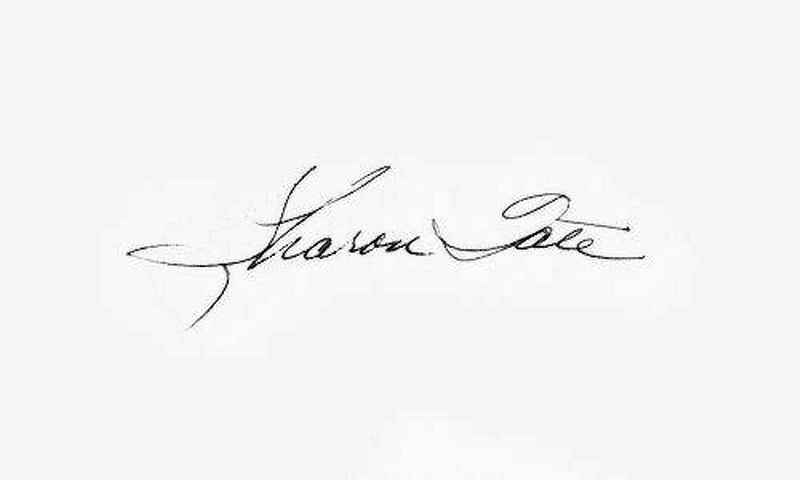
Signature of: sharon tate